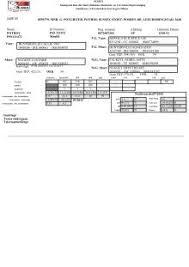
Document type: Invoice